Question: How does the patient history play a role?
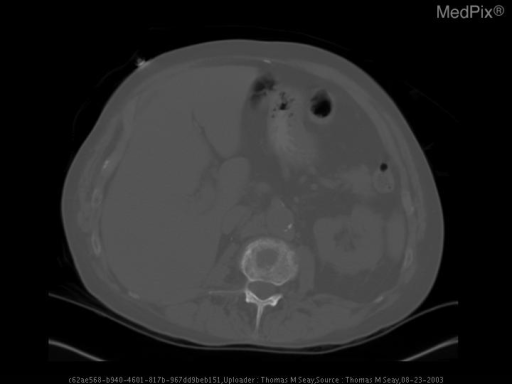
Answer: The patient's history of 74 year old male presenting with persistent low grade fevers. Previous history of cystoprostatectomy and right nephroureterectomy for transitional cell carcinoma of the bladder and right renal collecting system respectively. is key in understanding the case.